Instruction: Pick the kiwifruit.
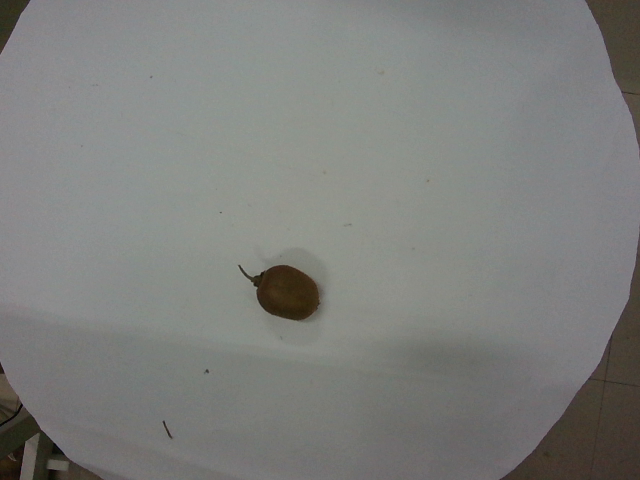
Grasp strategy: vertical